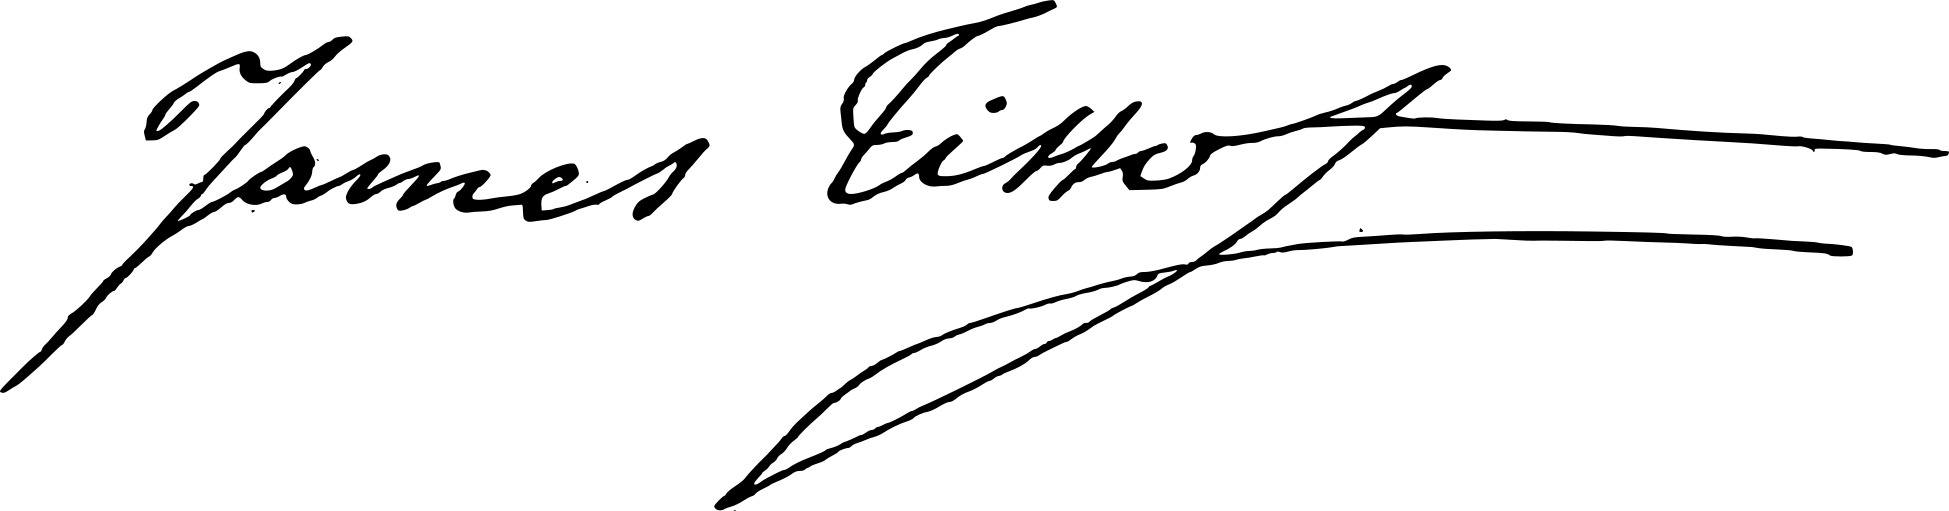
Signature of: james tissot